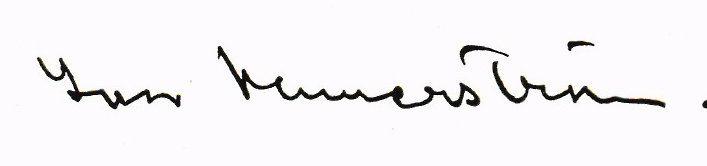
Signature of: ivar vennerström